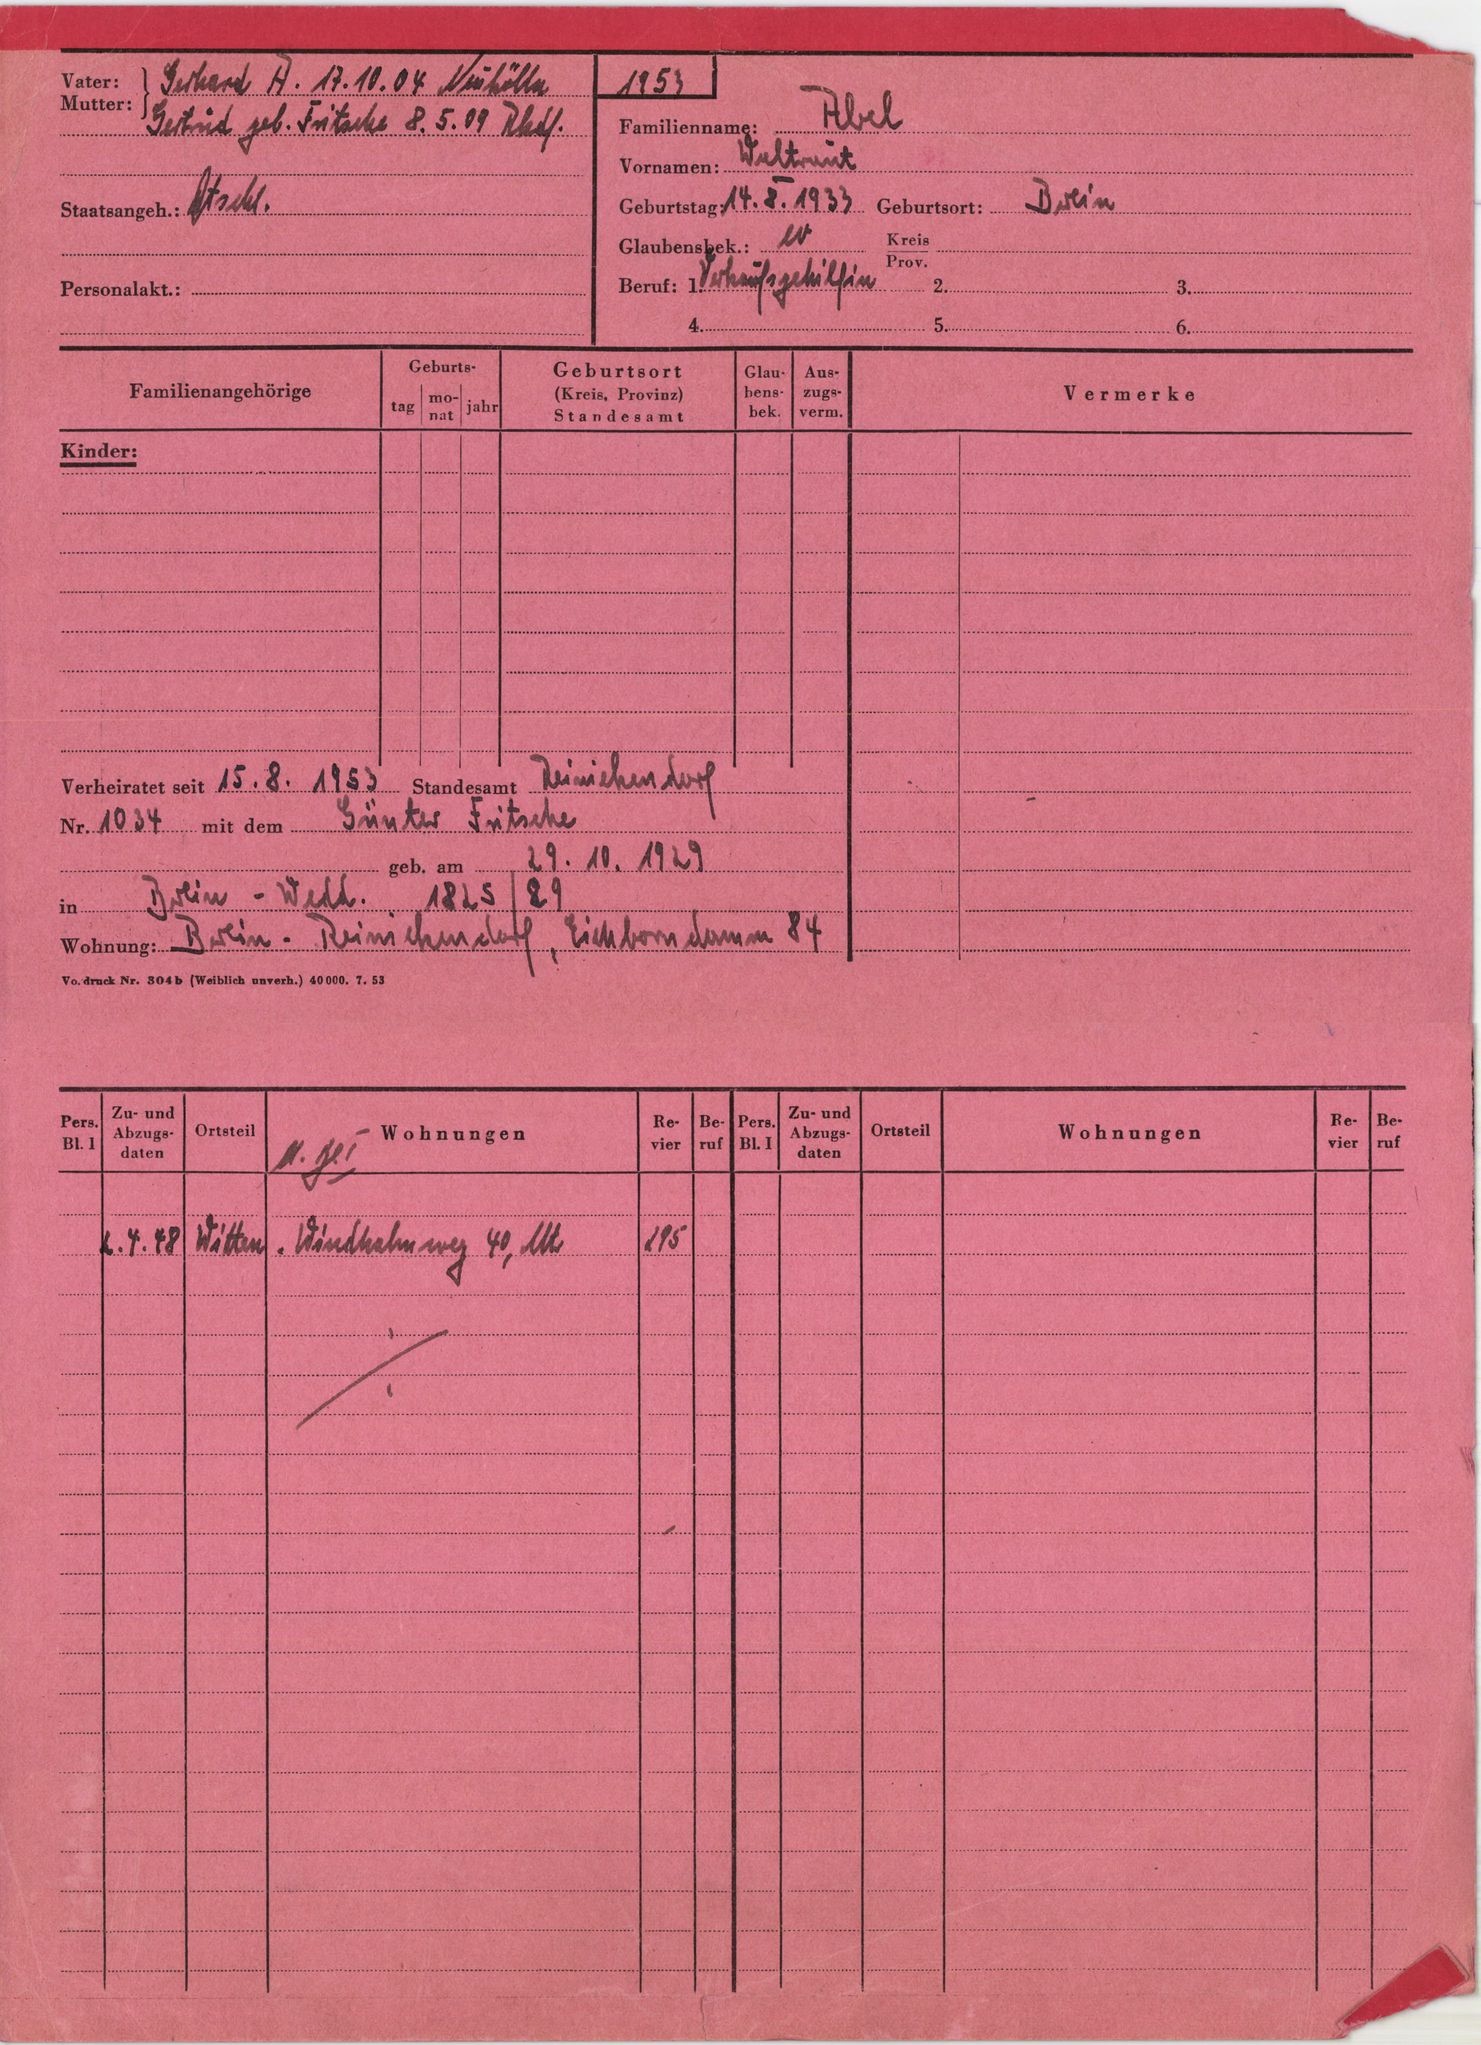
Abel